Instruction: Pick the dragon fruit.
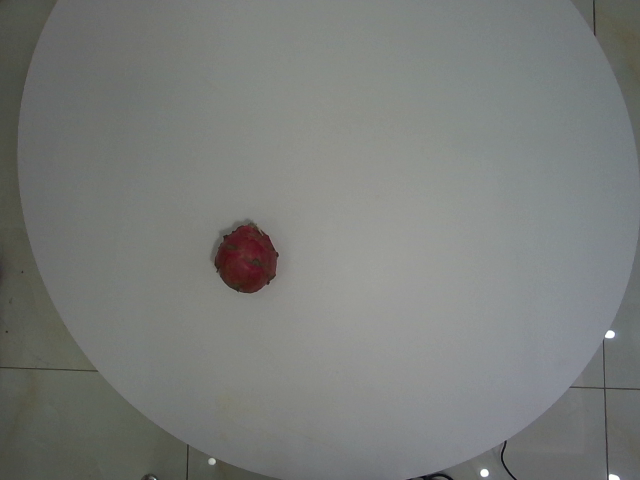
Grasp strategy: vertical